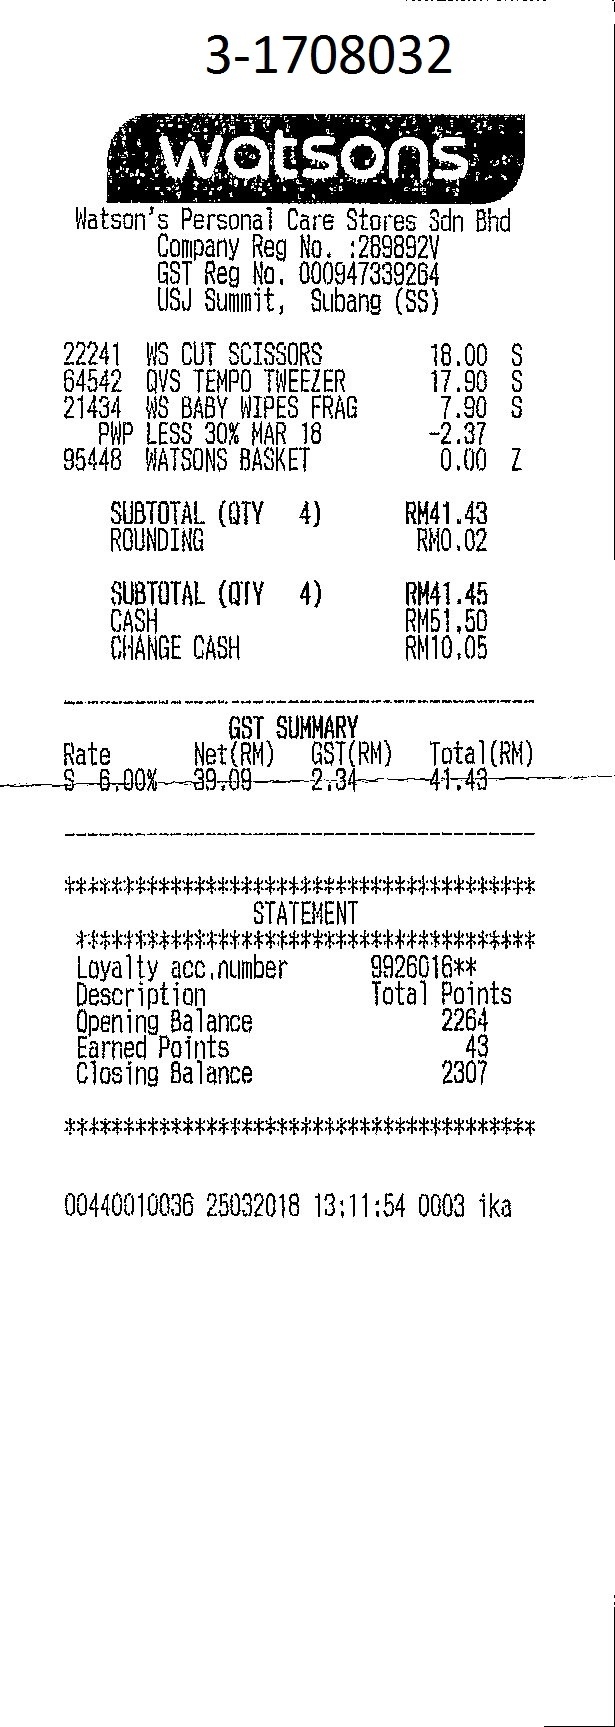
3-1708032
WATSONS
WATSON'S PERSONAL CARE STORES SDN BHD
COMPANY REG NO.: 28982V
GST REG NO. 000947339264
USJ SUMMIT, SUBANG (SS)
22241 WS CUT SCUSSORS
18.00
S
64542 QVS TEMPO TWEEZER
17.90
S
21434 WS BABY WIPES FRAG
7.90
S
PWP LESS 30% MAR 18
-2.37
95448 WATSONS BASKET
0.00
Z
SUBTOTAL (QTY 4)
RM41.43
ROUNDING
SUBTOTAL (QTY 4)
RM41.45
CASH
RM51.50
CHANGE CASH
RN10.05
GST SUMMARY
RATE
NET(RM)
GST(RM)
TOTAL(RM)
S
6.00%
39.09
2.34
41.43
STATEMENT
LOYALTY ACC.NUMBER
9926016**
DESCRIPTION
TOTAL POINTS
OPENING BALANCE
2264
EARNED POINTS
43
CLOSING BALANCE
2307
00440010036
25032018
13:11:54
0003
IKA
RM0.02